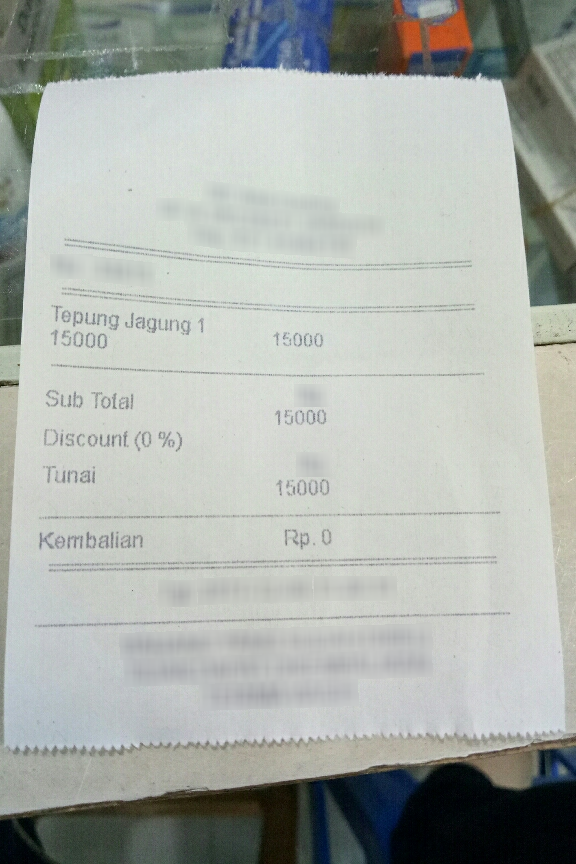
Number of items: 4
Total: 15000
OCR text regions:
text: Discount (0%)
text: Tepung Jagung
text: 1
text: 15000
text: 15000
text: Sub
text: Total
text: 15000
text: Kembalian
text: Rp. 0
text: Tunai
text: 15000